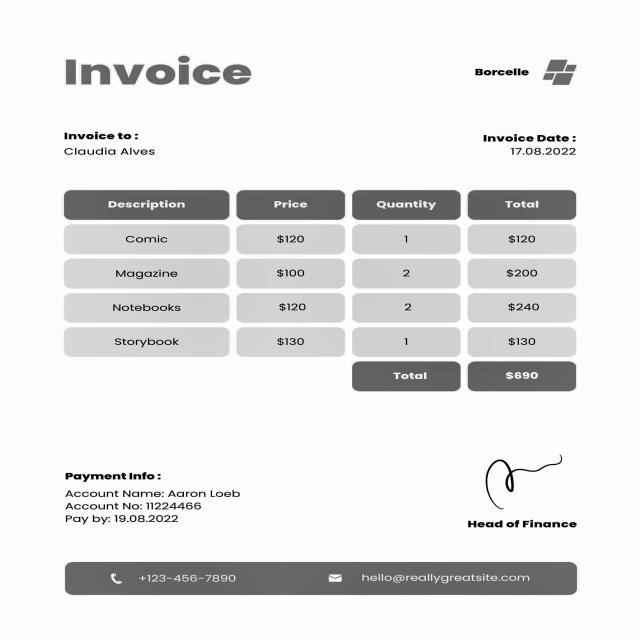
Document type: Invoice